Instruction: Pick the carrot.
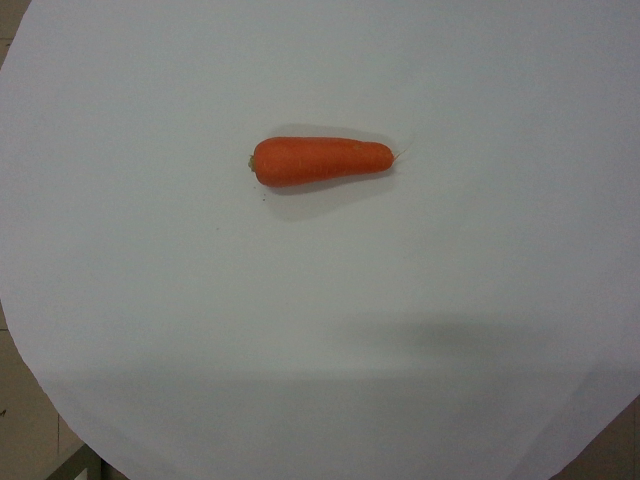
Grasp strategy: vertical